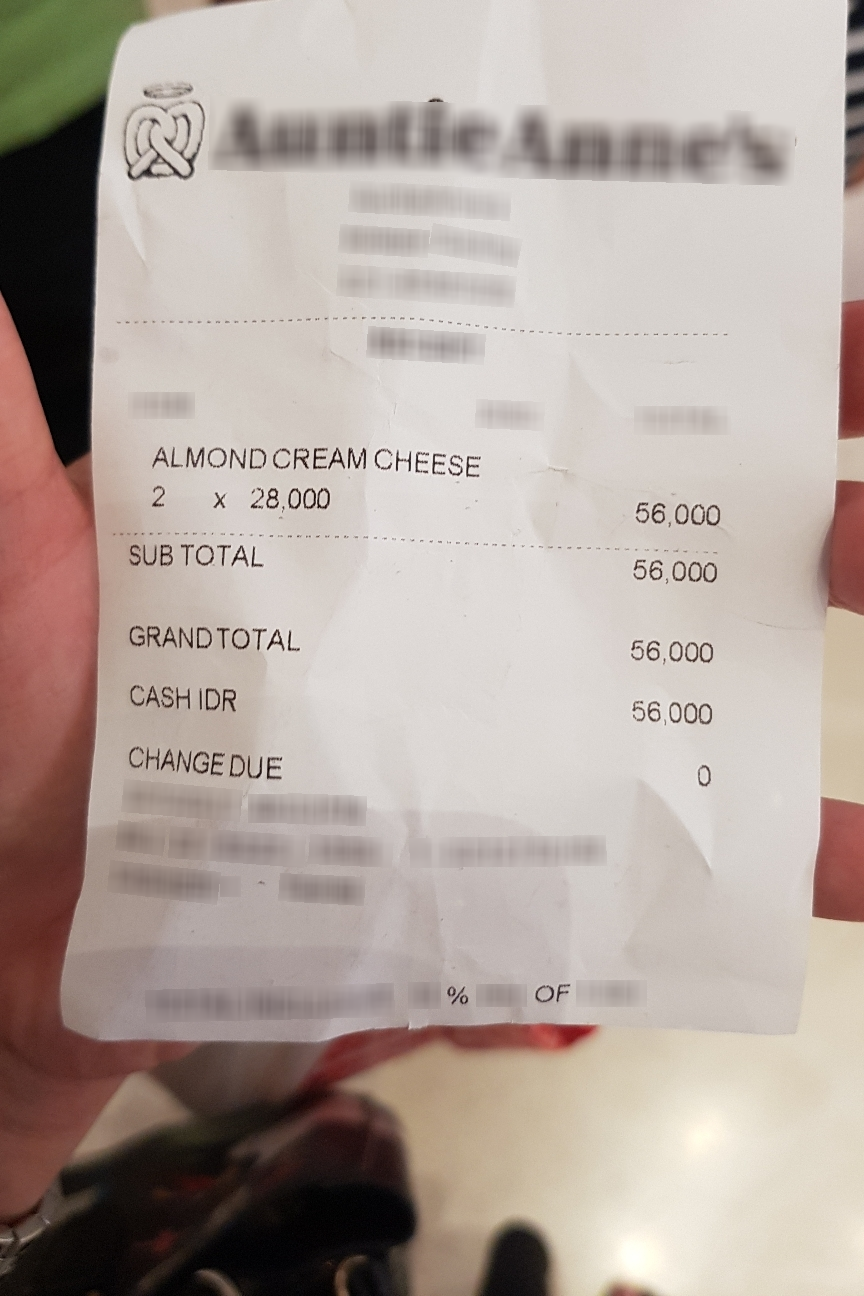
Number of items: 4
Subtotal: 56,000
Total: 56,000
OCR text regions:
text: x
text: ALMOND CREAM
text: CHEESE
text: 2
text: 28,000
text: 56,000
text: SUB TOTAL
text: 56,000
text: GRAND TOTAL
text: 56,000
text: CASH IDR
text: 56,000
text: CHANGE DUE
text: 0